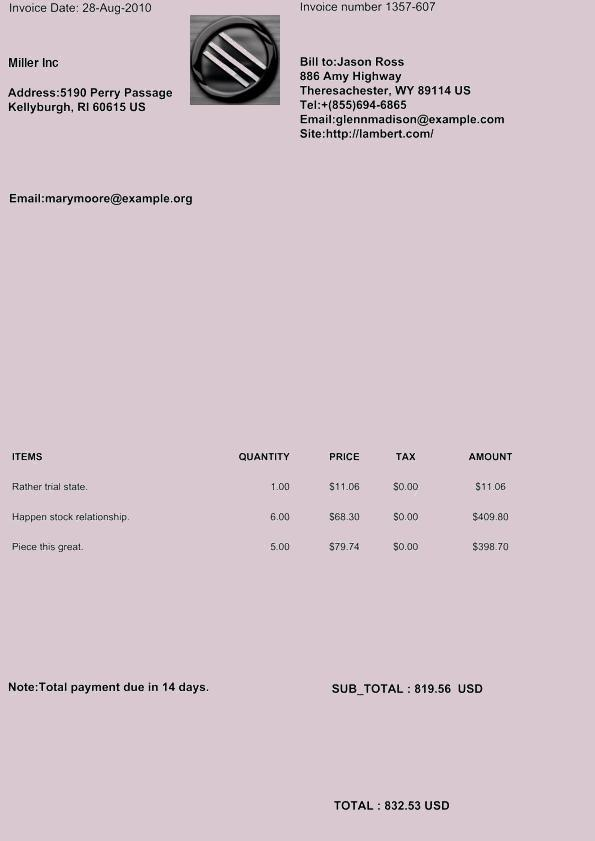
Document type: Invoice